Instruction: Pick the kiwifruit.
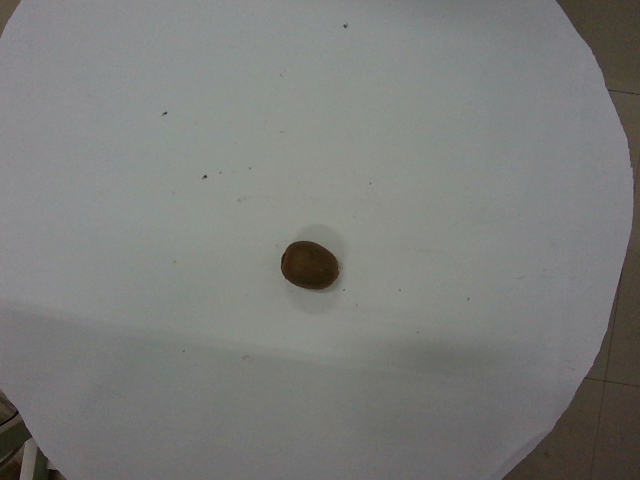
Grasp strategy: vertical